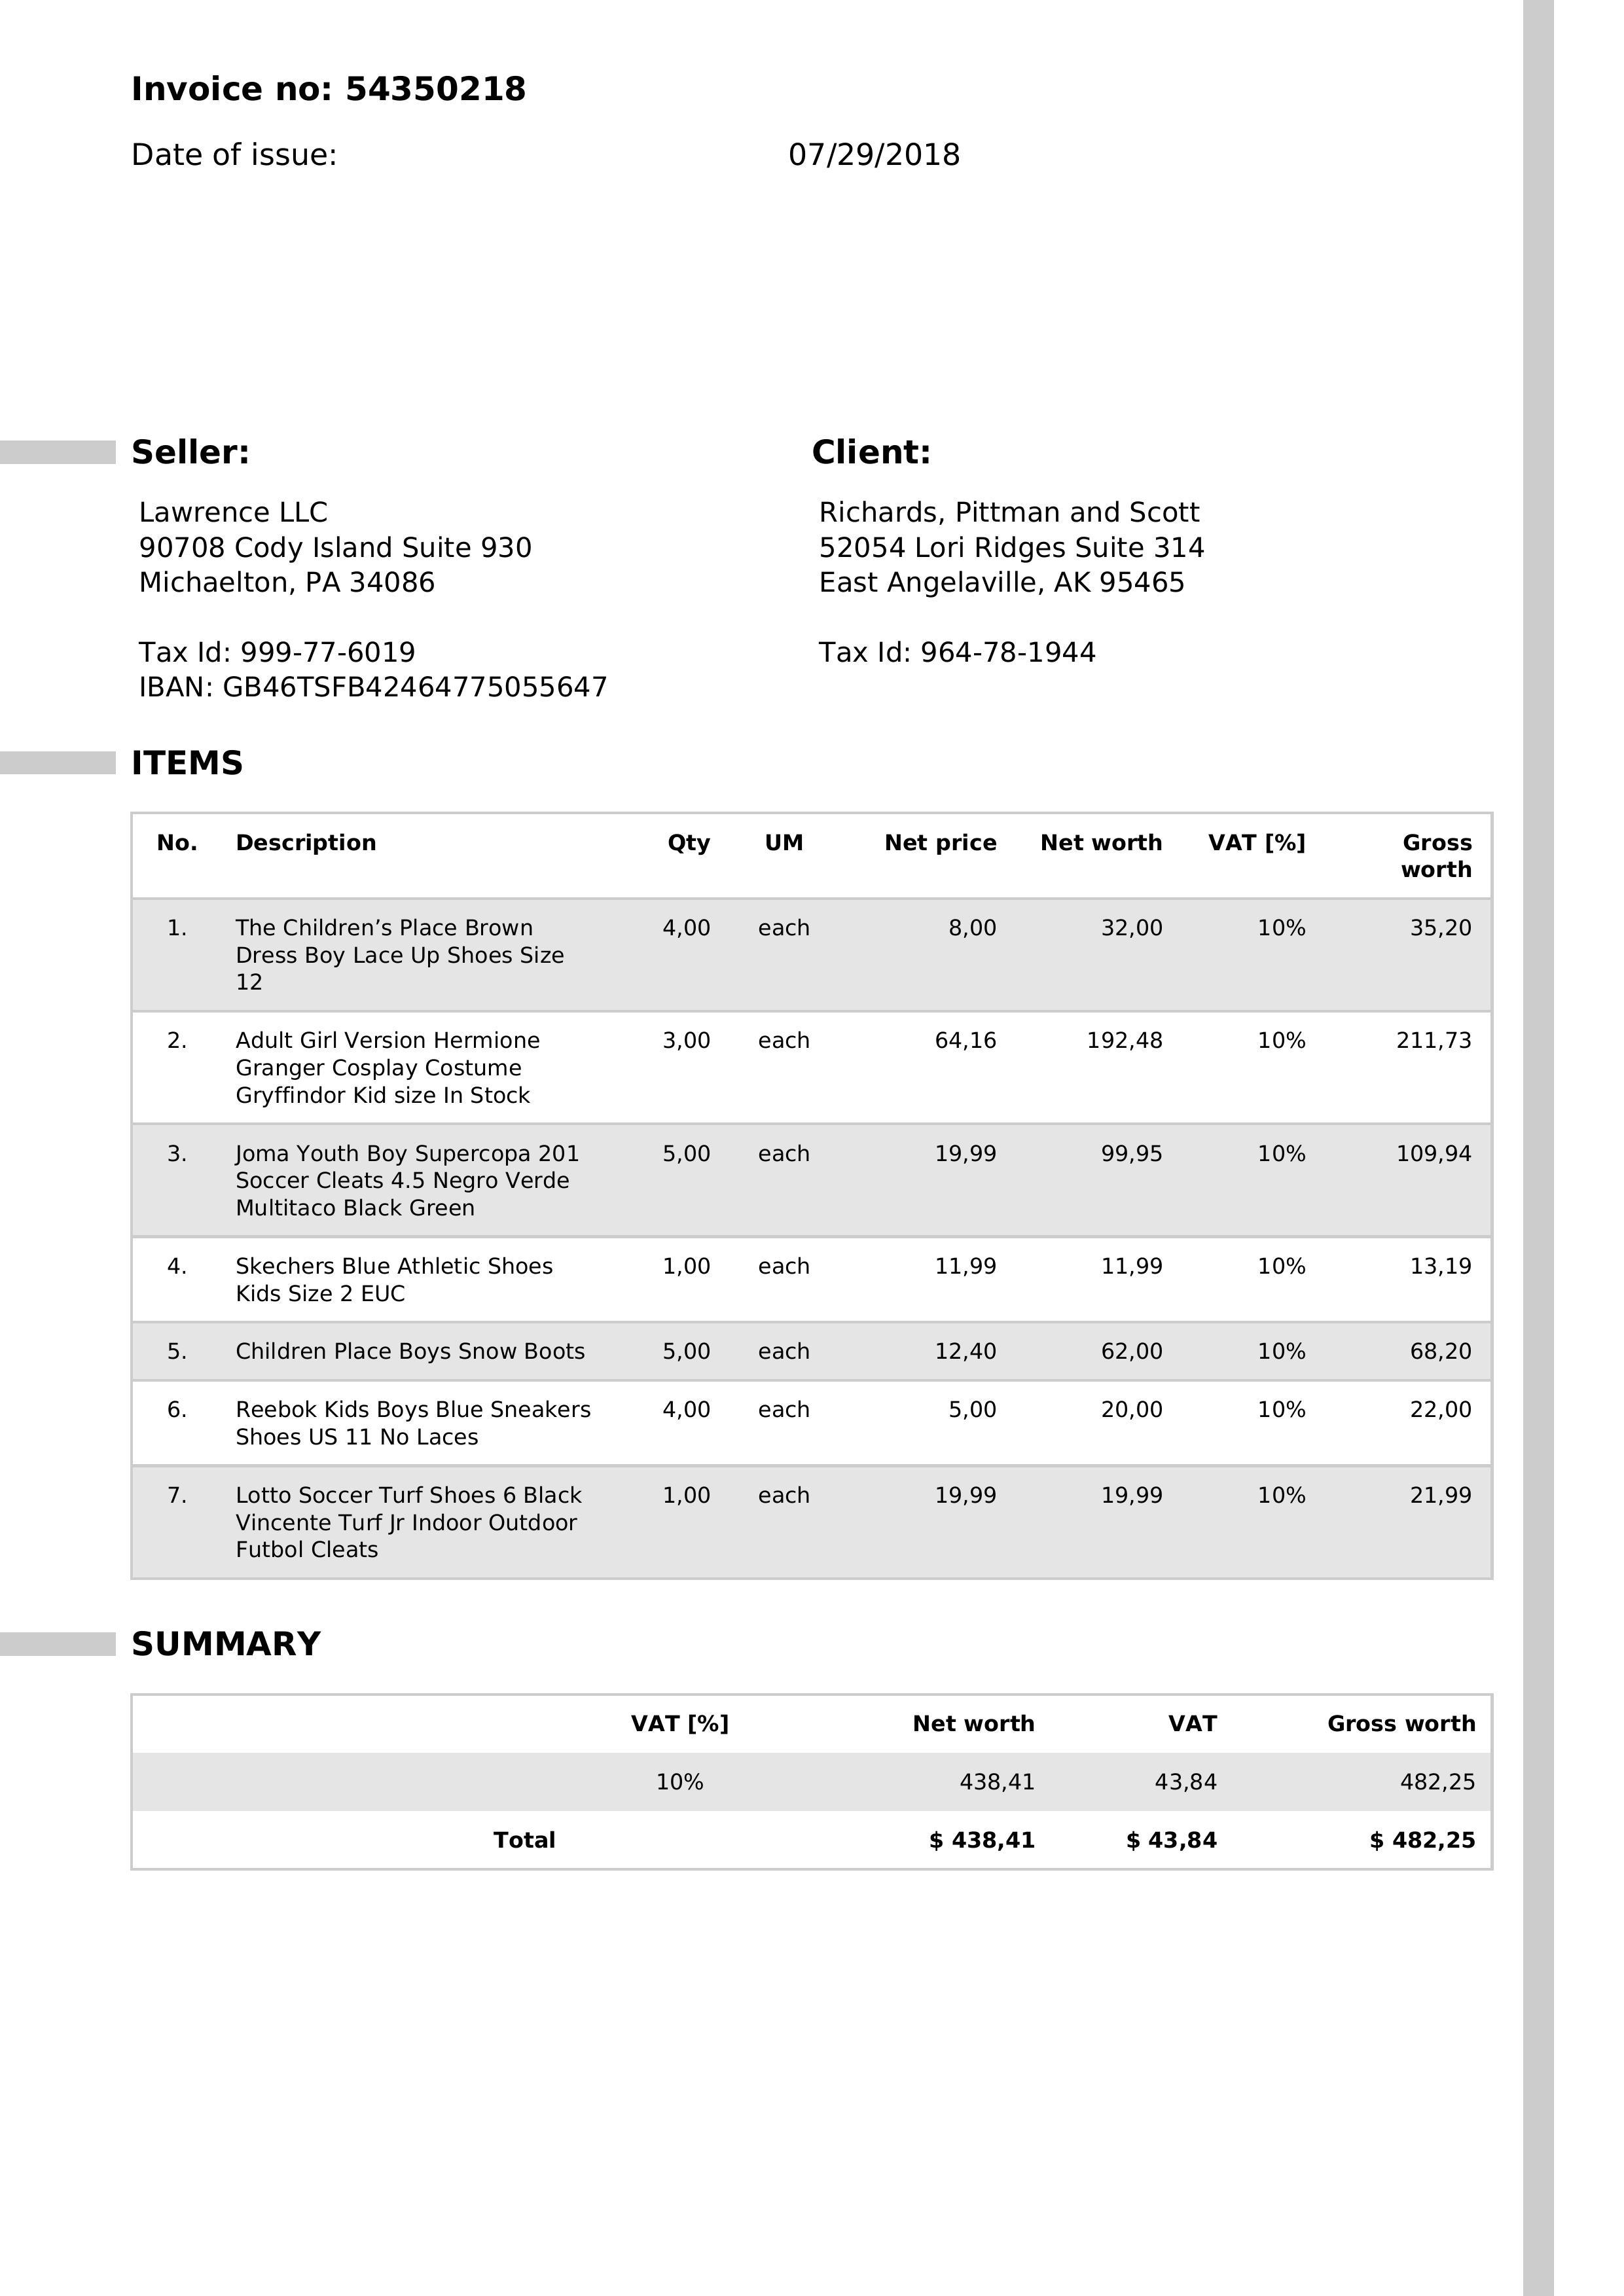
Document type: Invoice